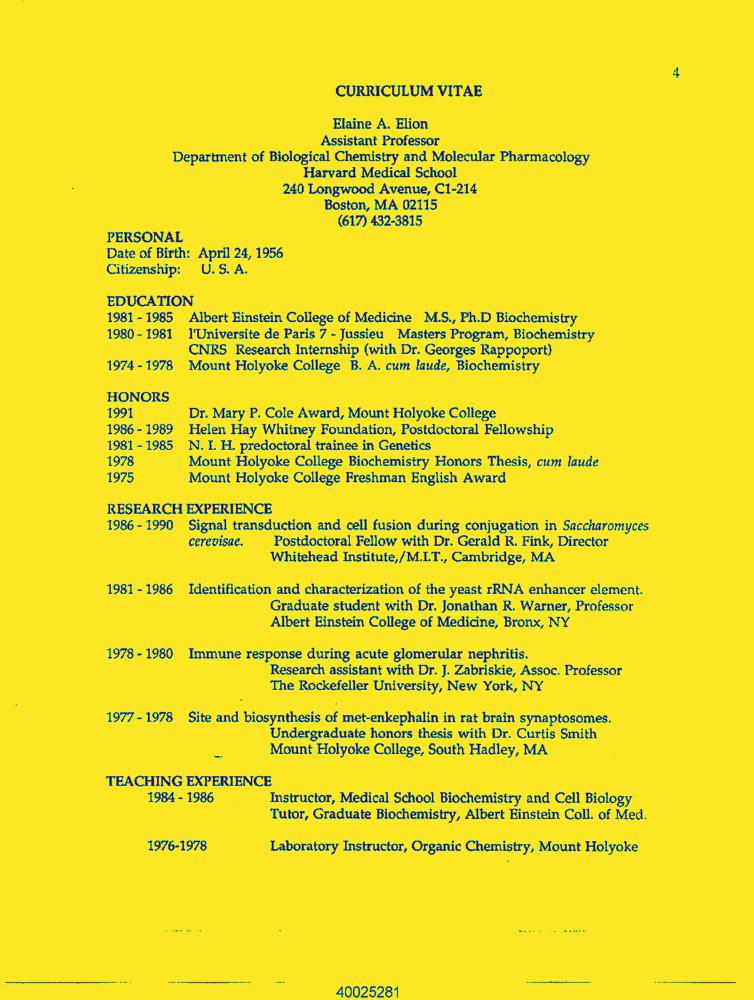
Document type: Resume-Doc